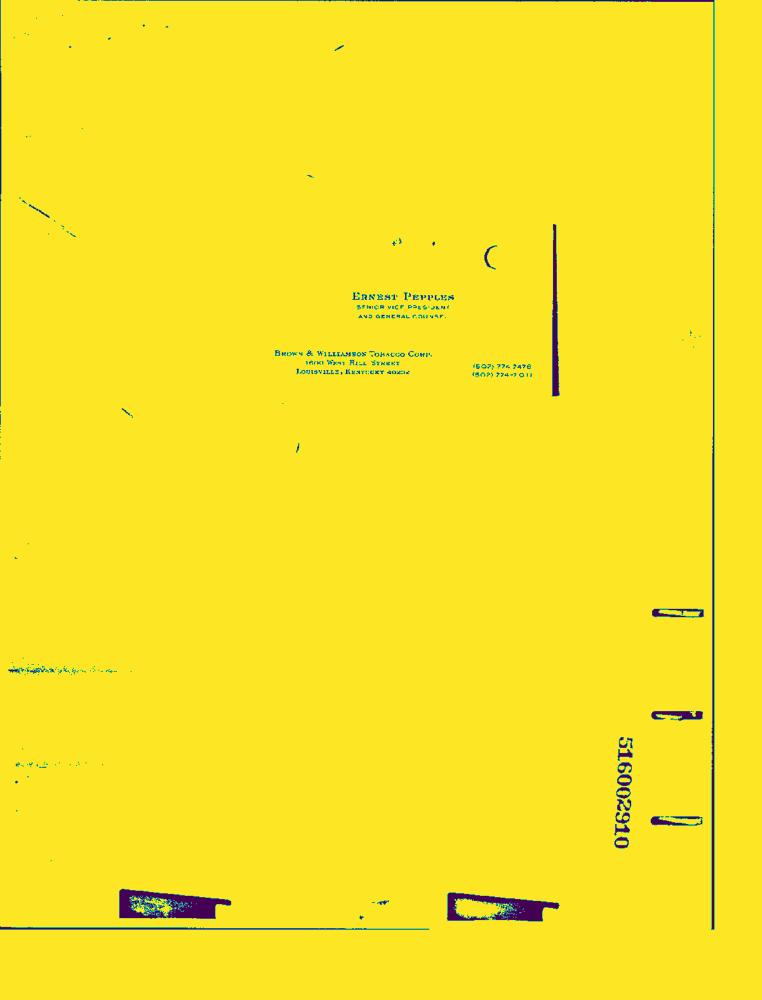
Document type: News-Article